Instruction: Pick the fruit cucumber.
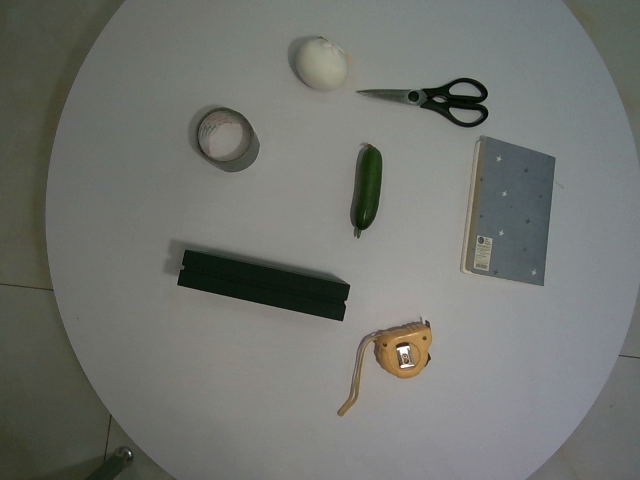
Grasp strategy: vertical